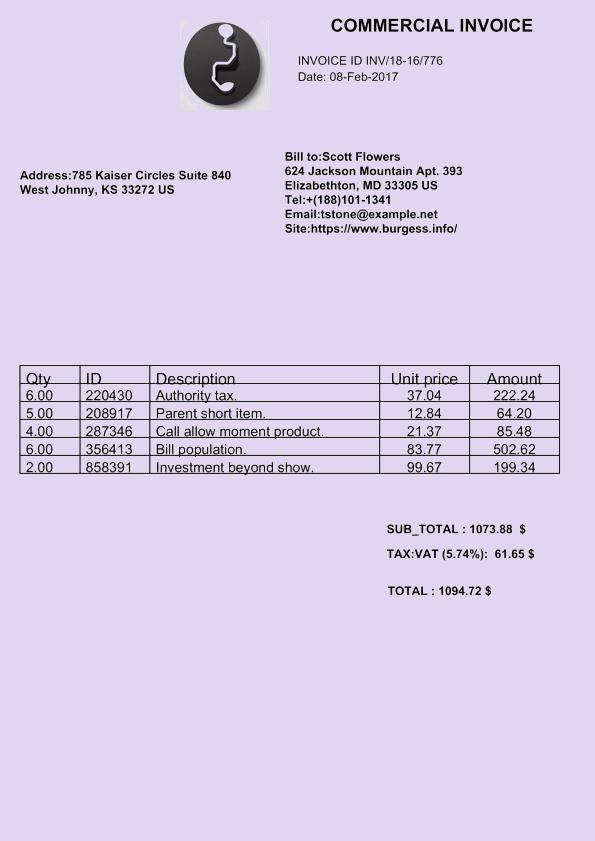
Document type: Invoice